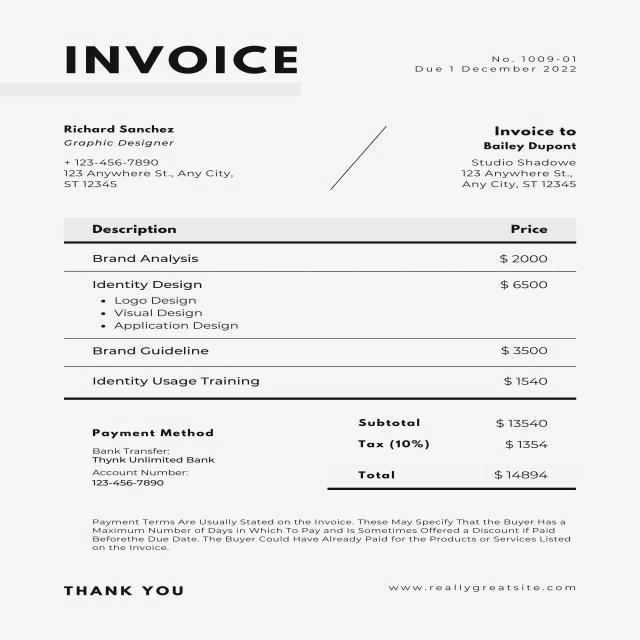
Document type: Invoice